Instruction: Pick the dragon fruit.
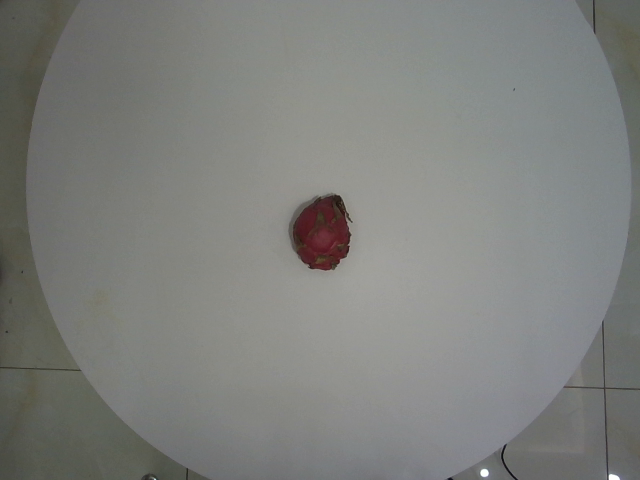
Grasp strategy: vertical